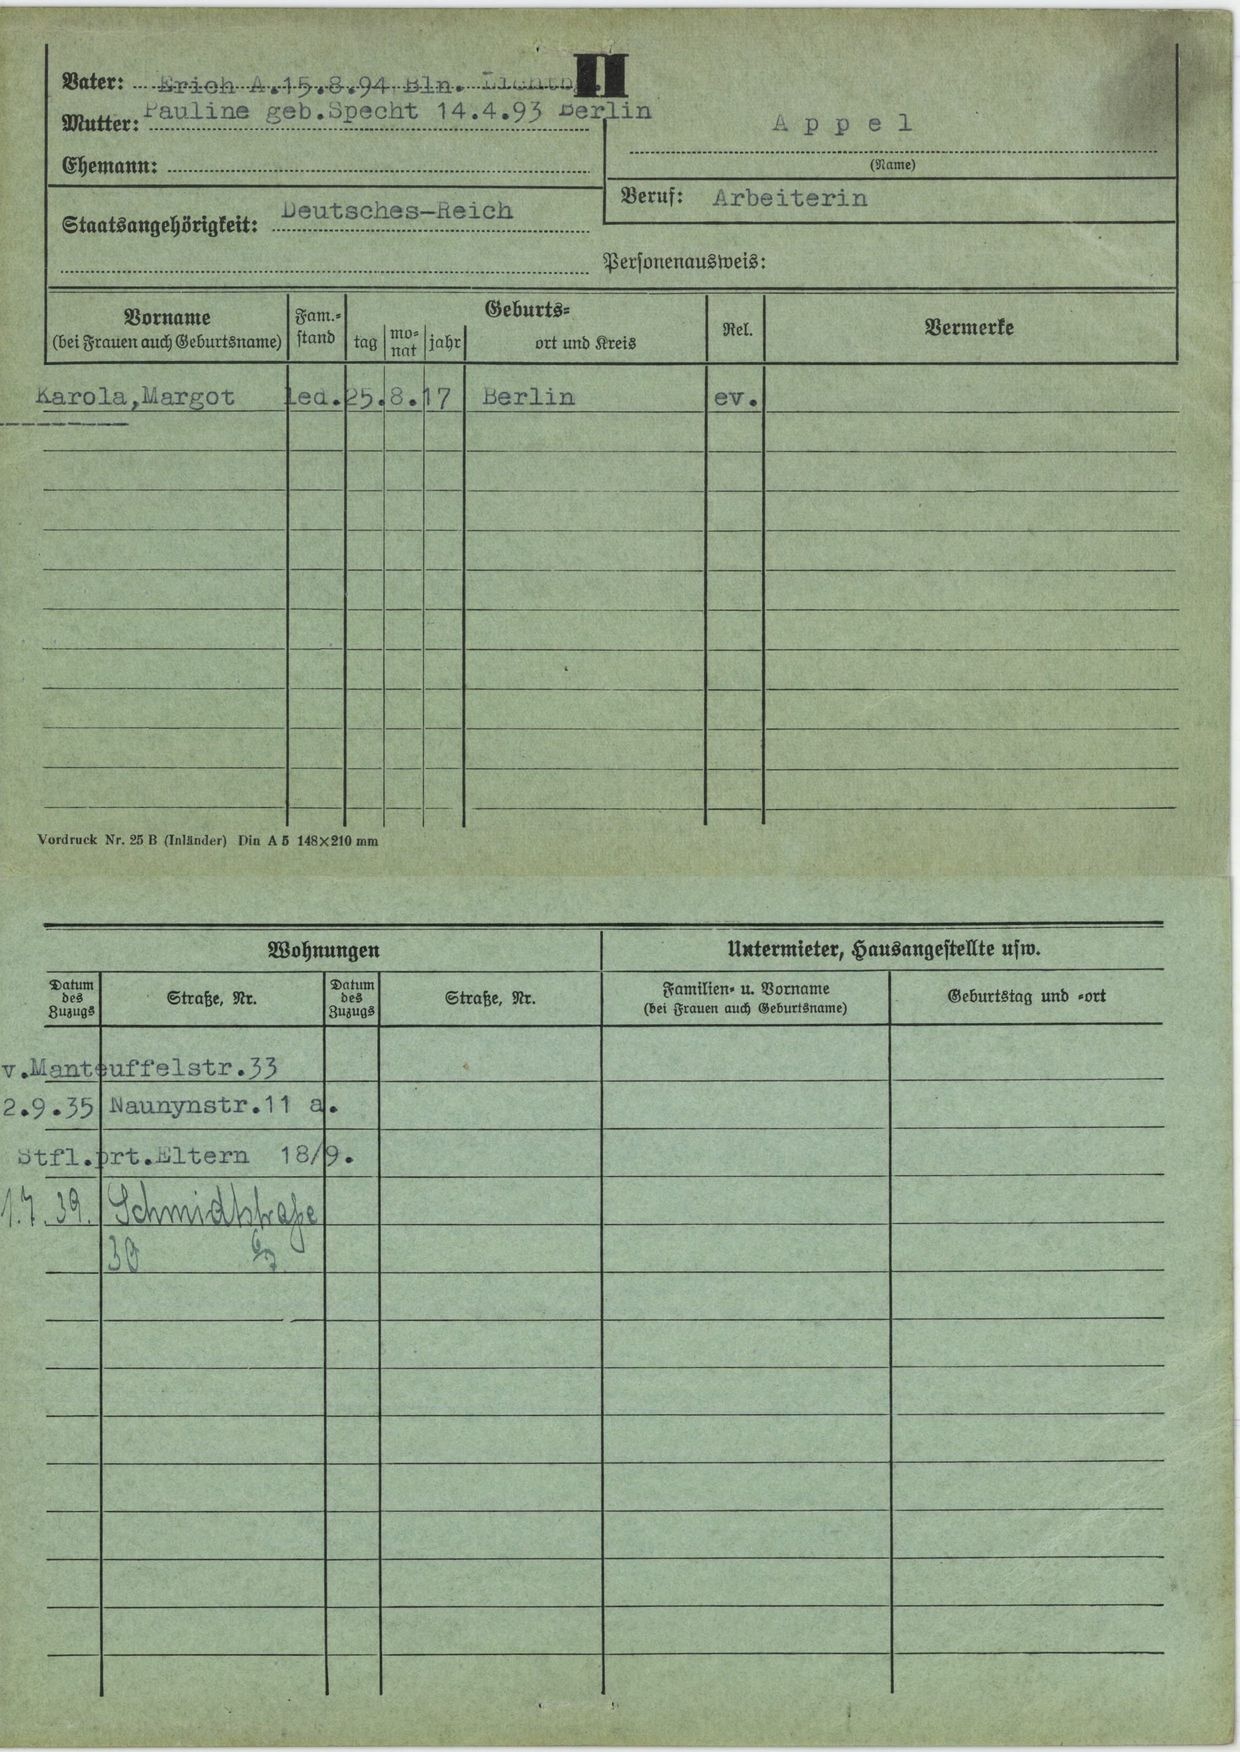
Appel